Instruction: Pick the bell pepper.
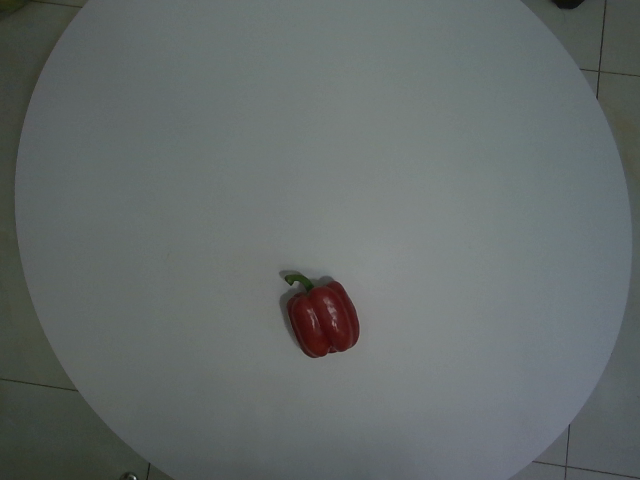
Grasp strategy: vertical